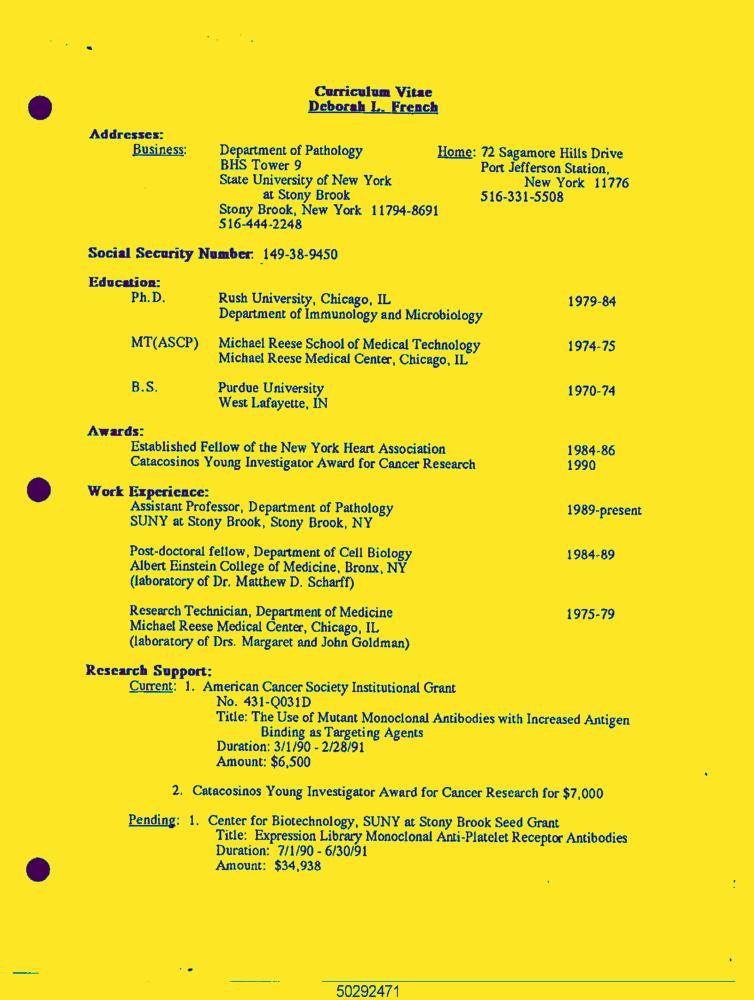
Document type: Resume-Doc